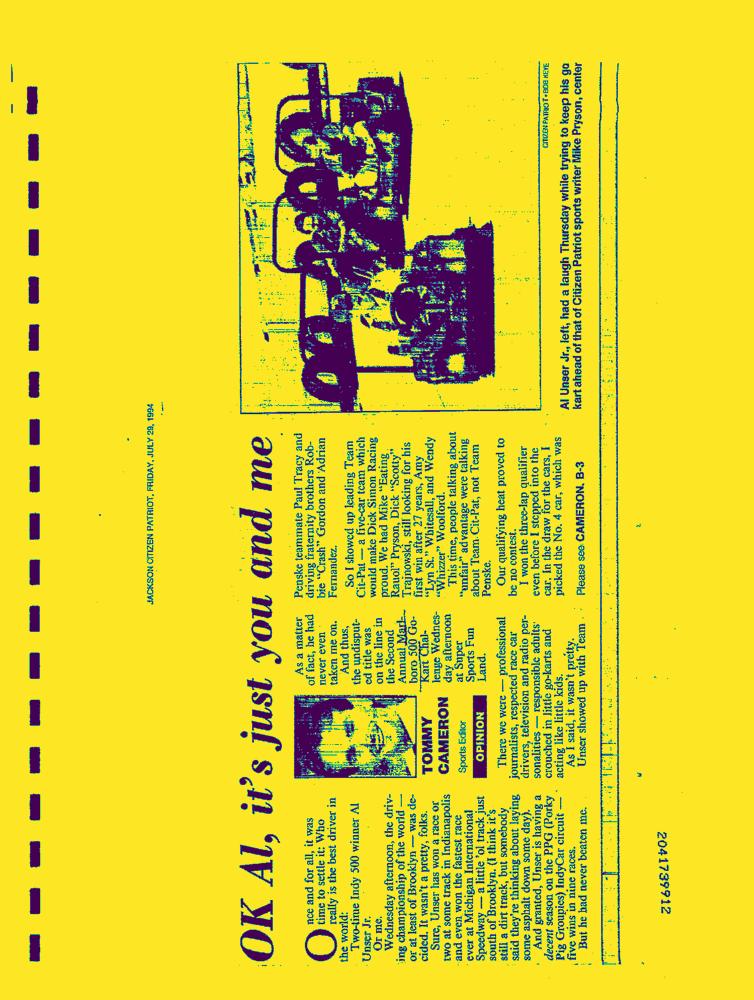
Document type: News-Article